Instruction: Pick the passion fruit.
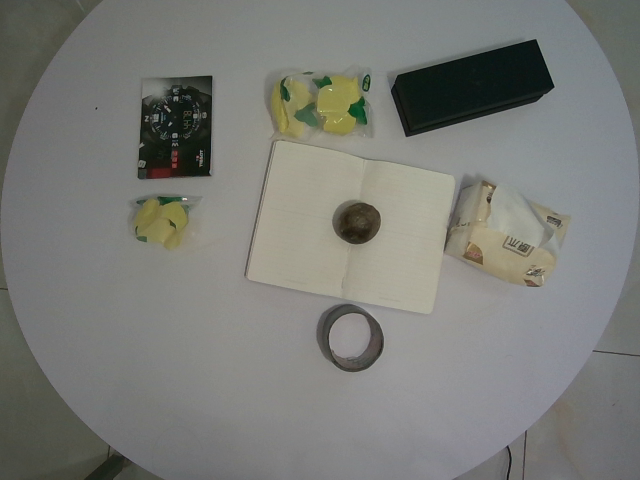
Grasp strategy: vertical